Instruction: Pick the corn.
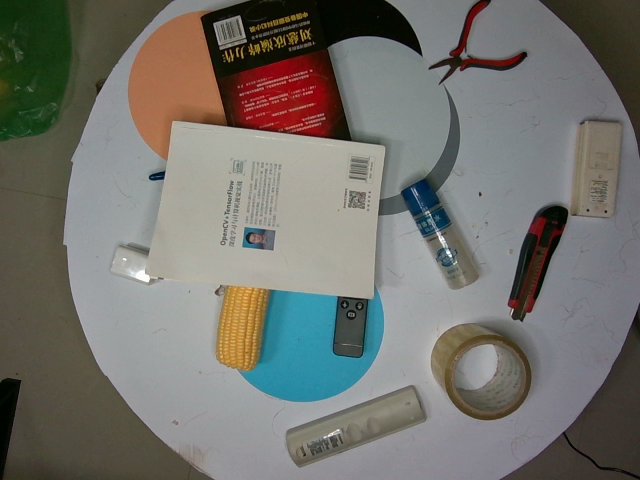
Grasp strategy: vertical